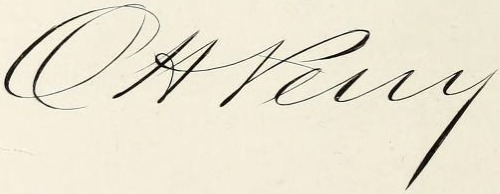
Signature of: oliver henry perry